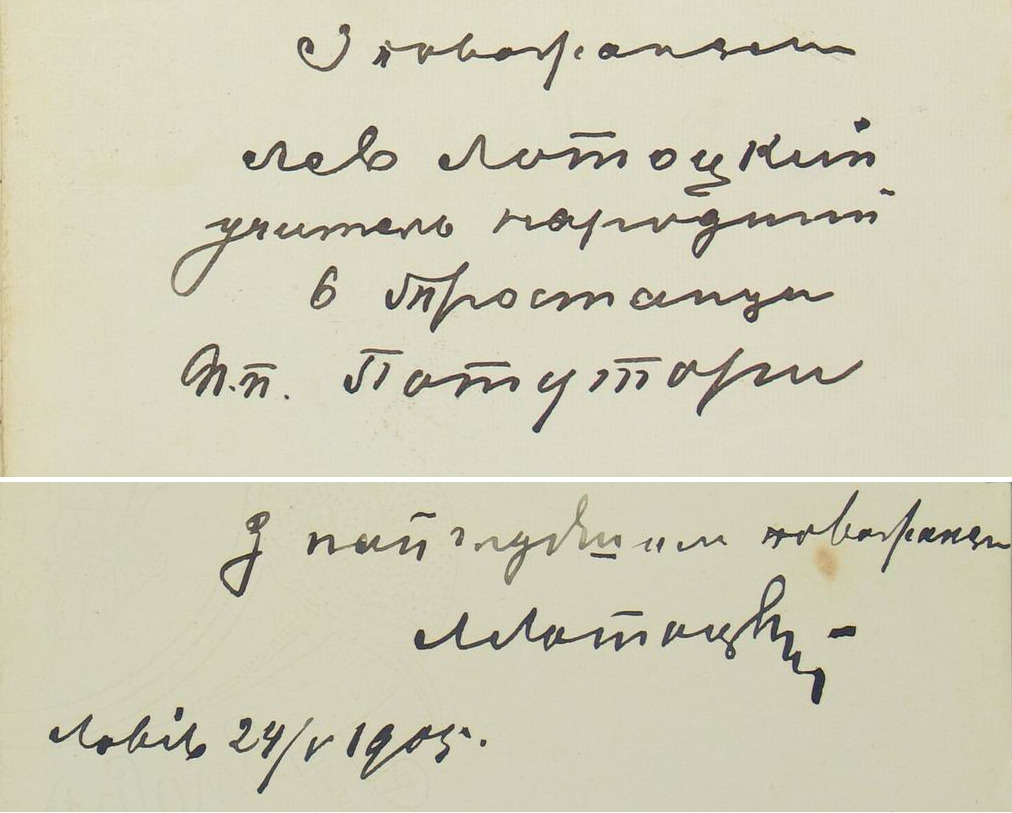
Signature of: lev lototskyi